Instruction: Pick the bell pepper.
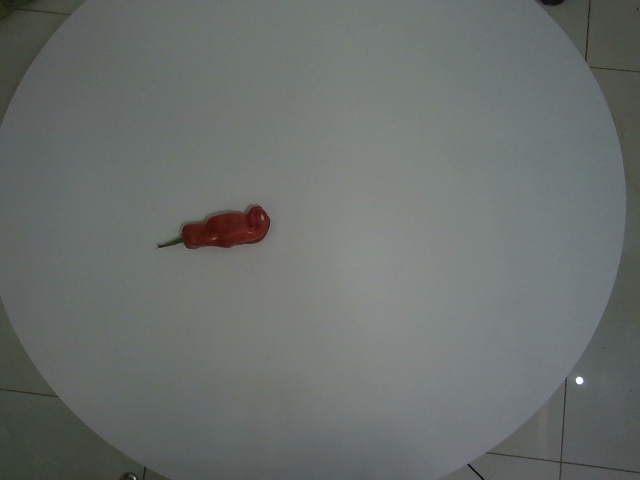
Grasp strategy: vertical